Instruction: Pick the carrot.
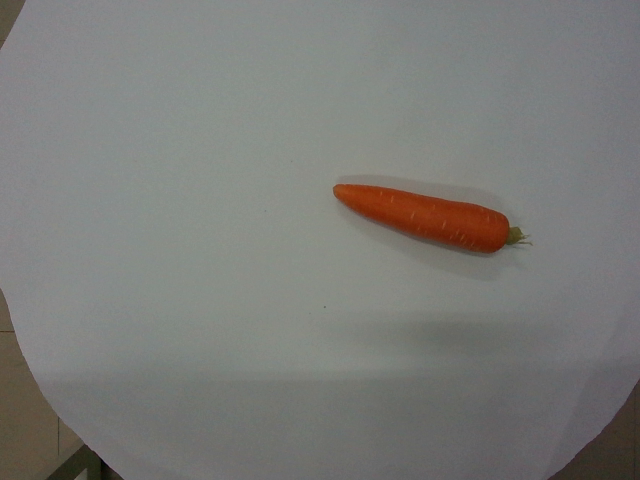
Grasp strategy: vertical